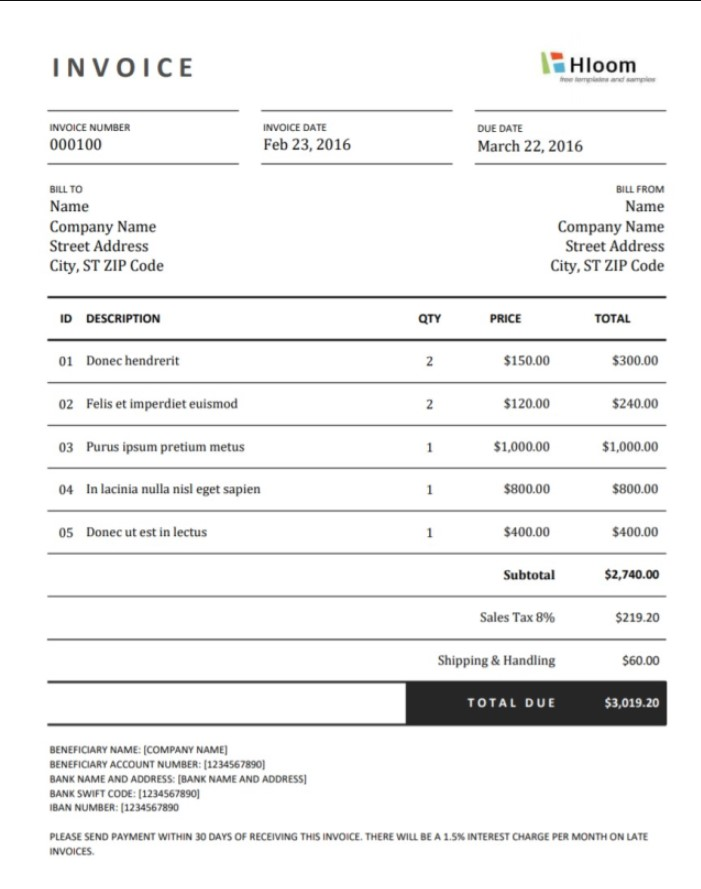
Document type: Invoice